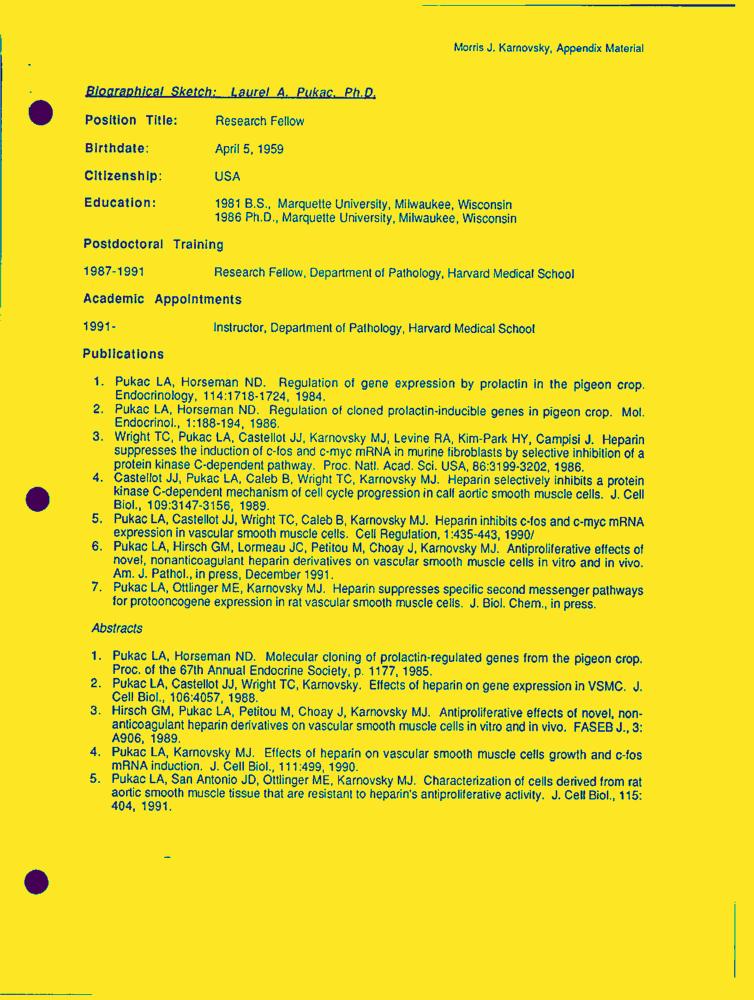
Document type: Resume-Doc